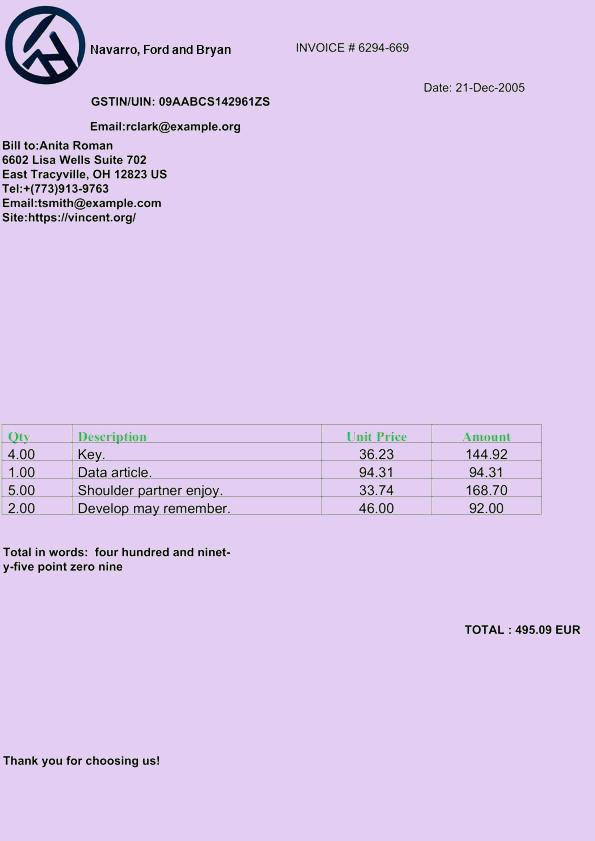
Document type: Invoice